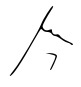
Signature of: bongbong marcos